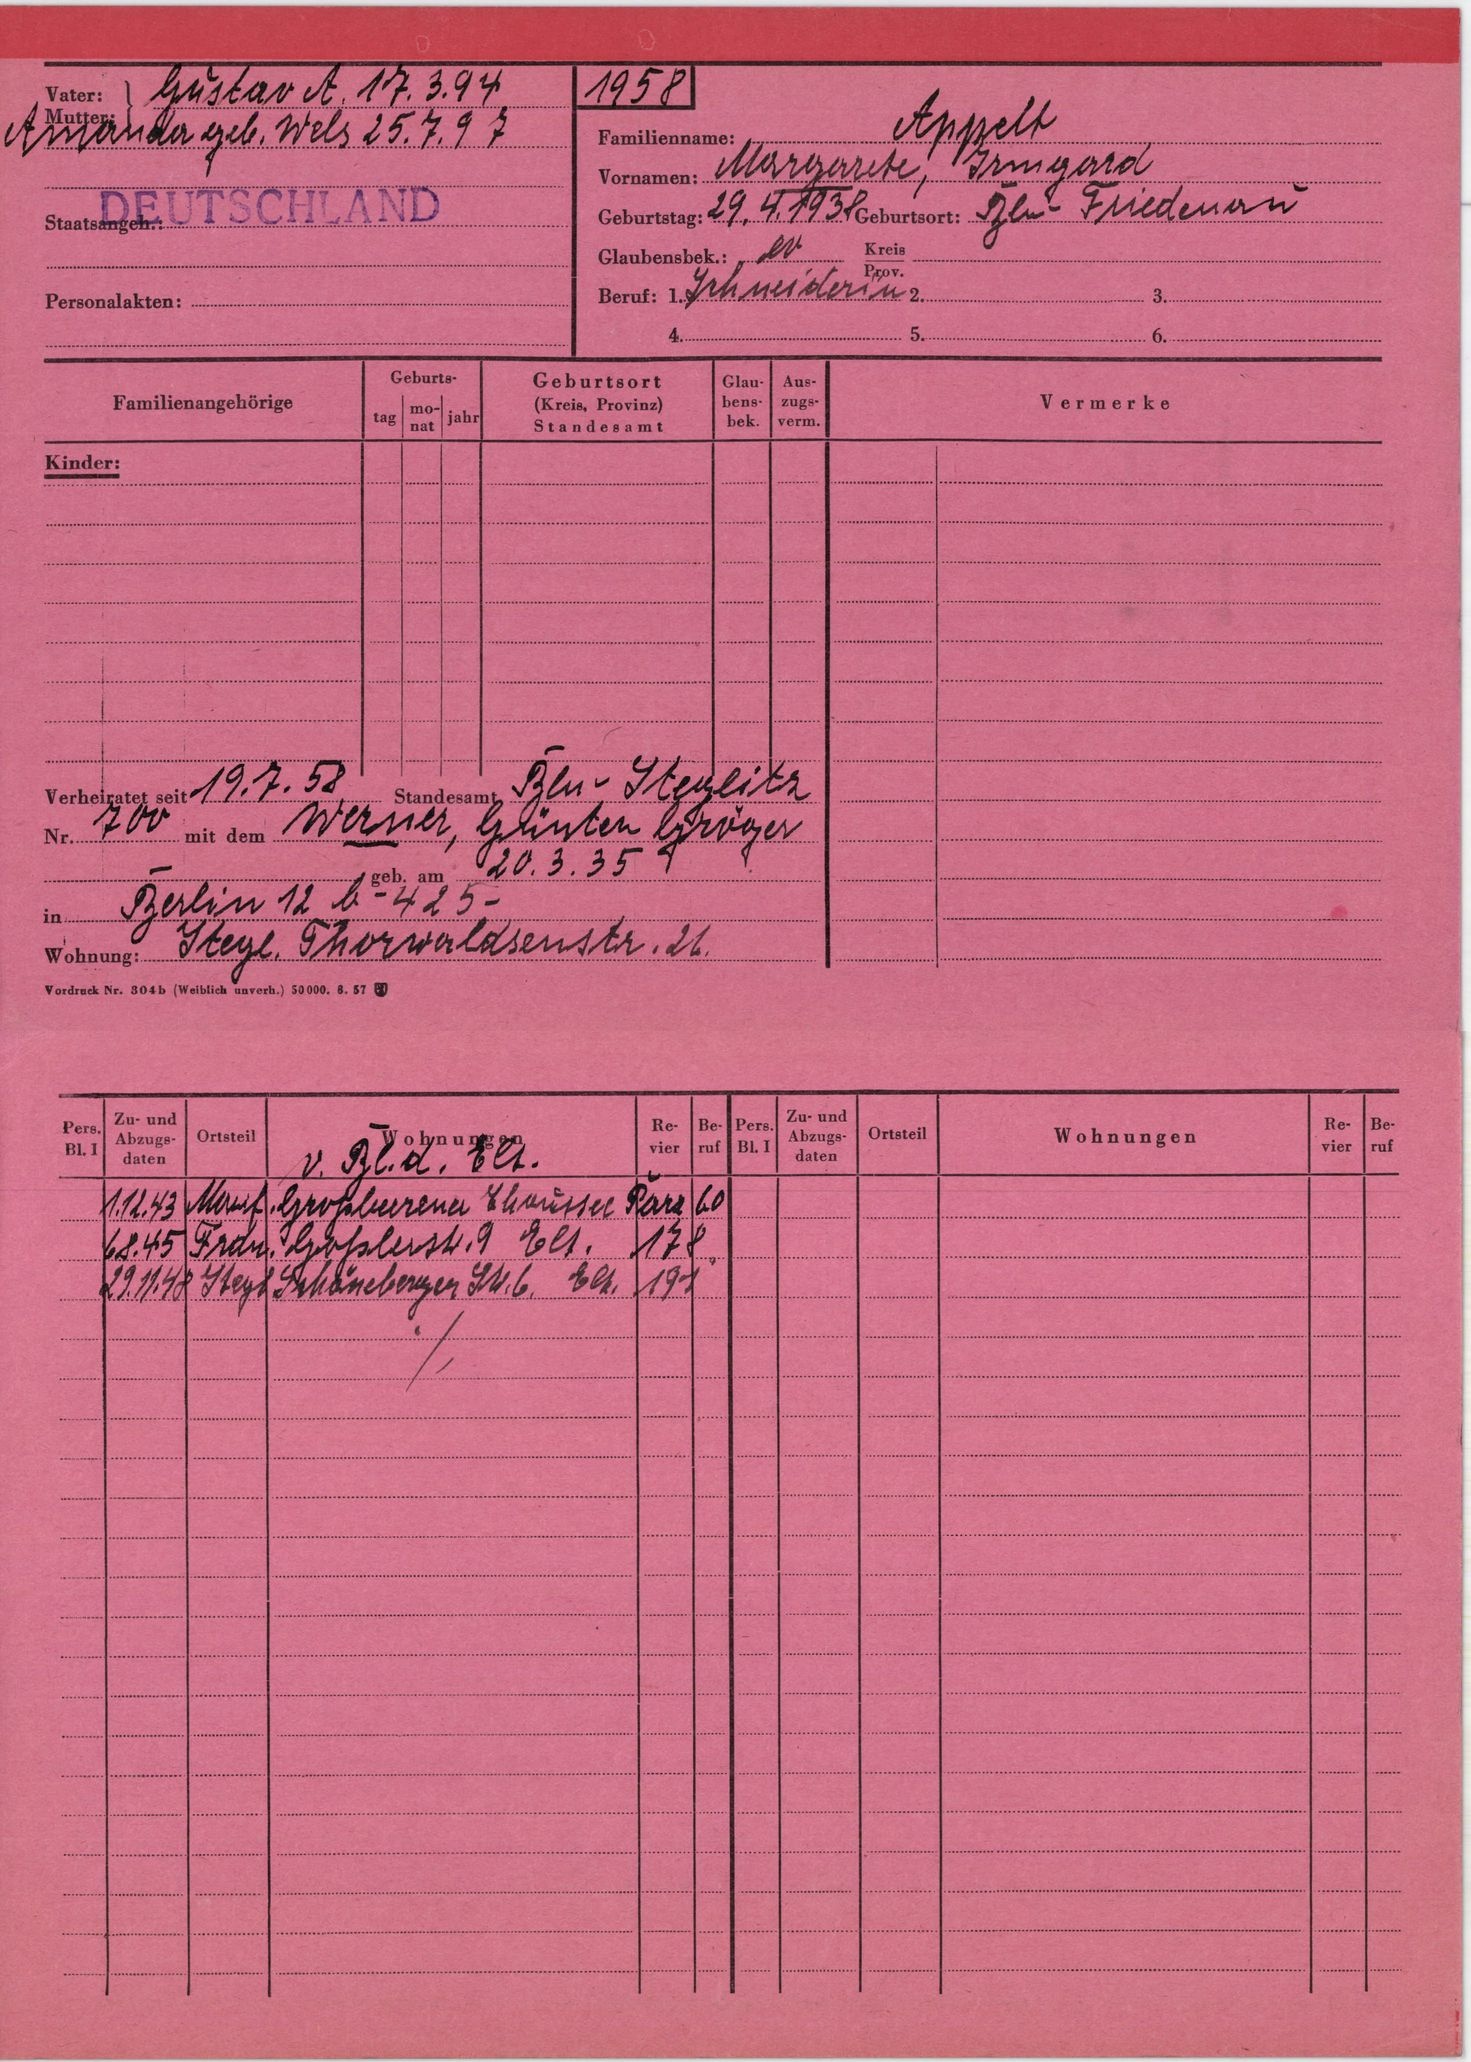
Appelt